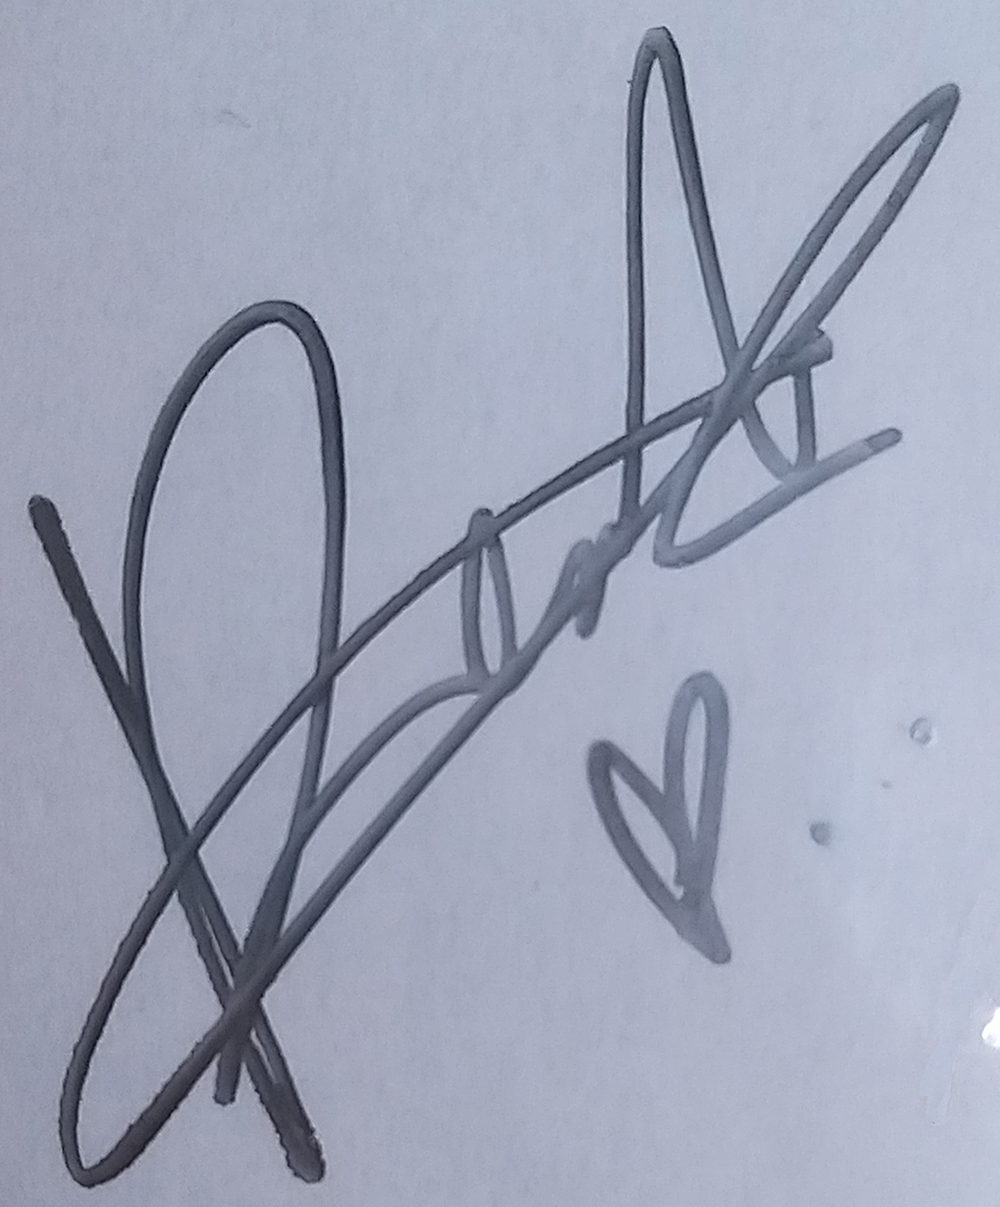
Signature of: dark wong